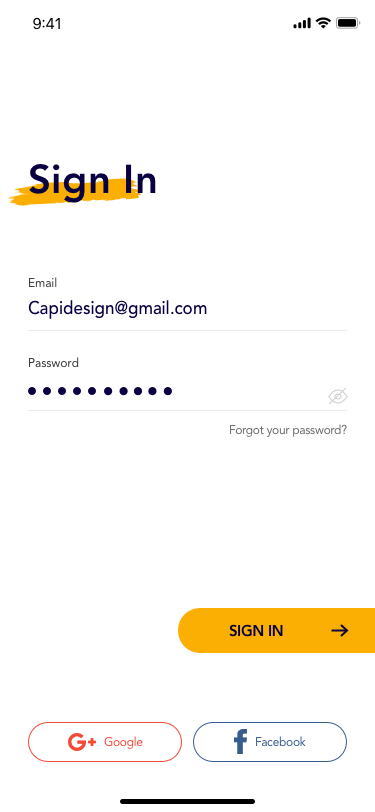
Text in this UI design:
Sign In
Password
Capidesign@gmail.com
Email
Forgot your password?
Google
Facebook